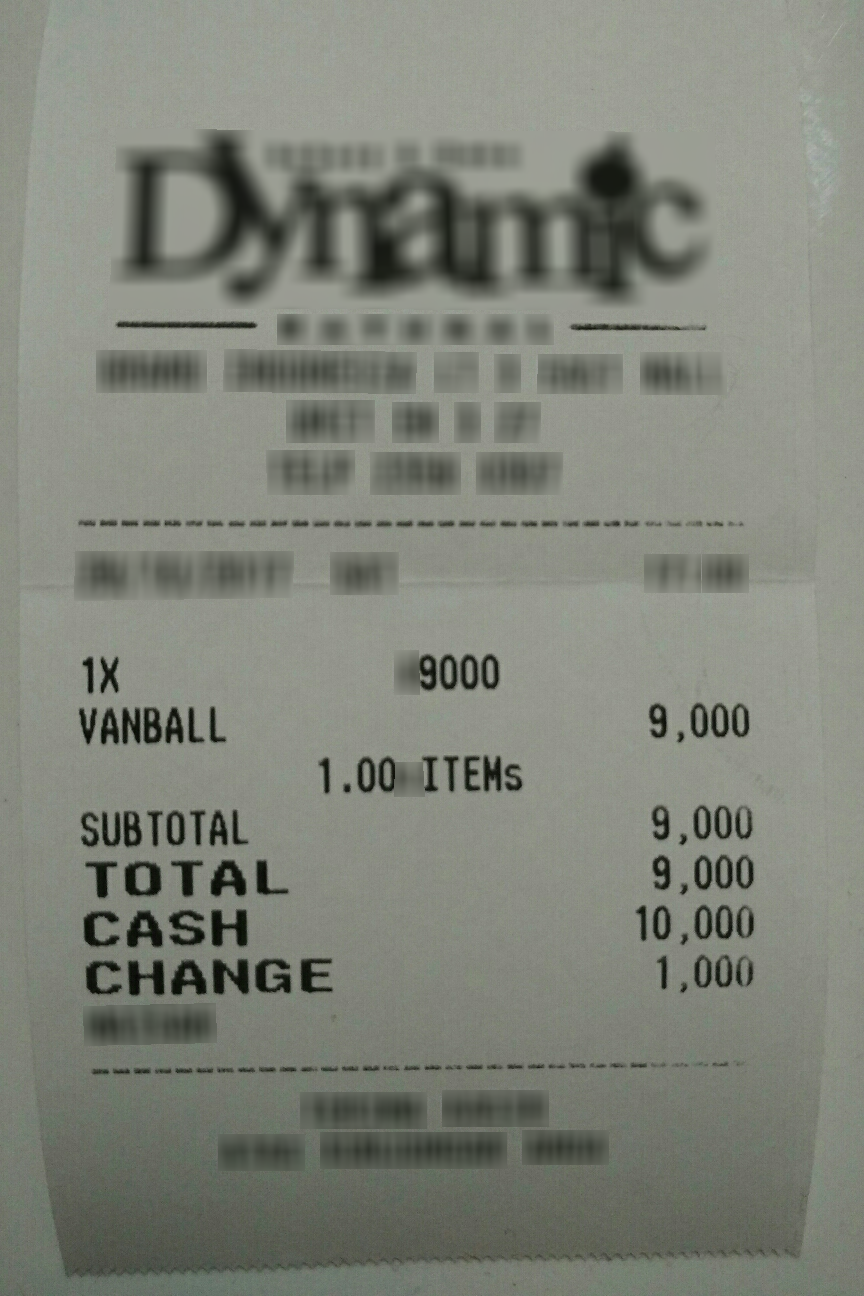
Number of items: 4
Subtotal: 9,000
Total: 9,000
OCR text regions:
text: 1X
text: 9000
text: VANBALL
text: 9,000
text: SUBTOTAL
text: 9,000
text: TOTAL
text: 9,000
text: CASH
text: 10,000
text: CHANGE
text: 1,000
text: 1.00
text: ITEMs